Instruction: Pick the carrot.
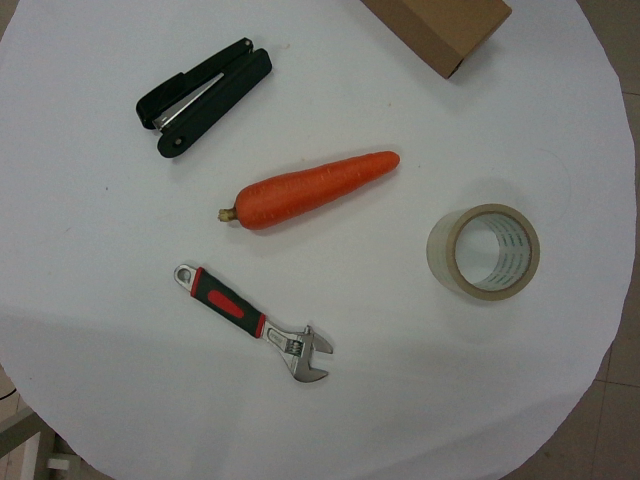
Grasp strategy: vertical